Extract the amount written in words, the amount in digits, the name of the payee, the date on the cheque, and the bank's name from the image.
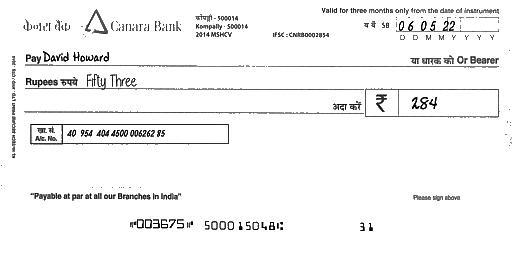
amt_in_words: Fifty Three
amt_in_figures: 284
payee_name: David Howard
bank_name: Canara Bank
cheque_date: 06/05/22